Question: What is the potential diagnosis?
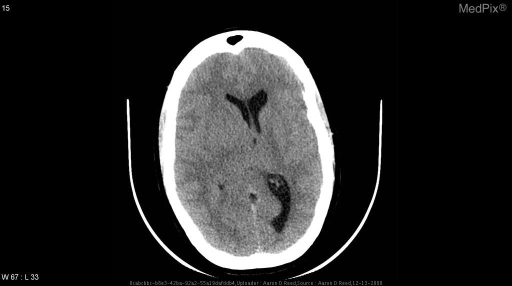
Answer: The possible diagnosis includes 1) Lymphoma
2) GBM
3) metastatic disease
4) CNS melanoma.